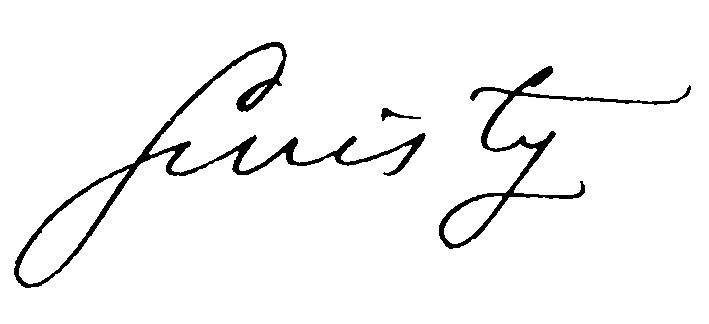
Signature of: paul ginisty